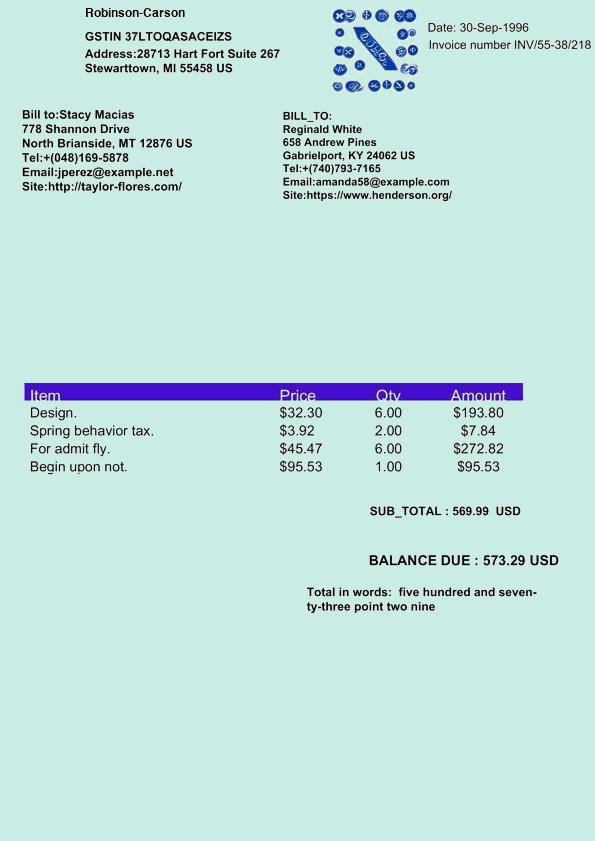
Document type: Invoice